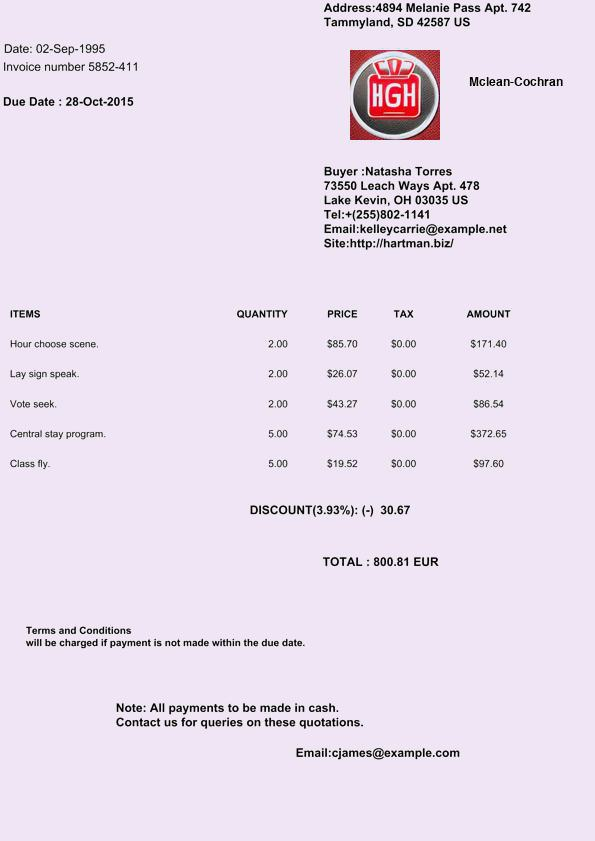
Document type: Invoice